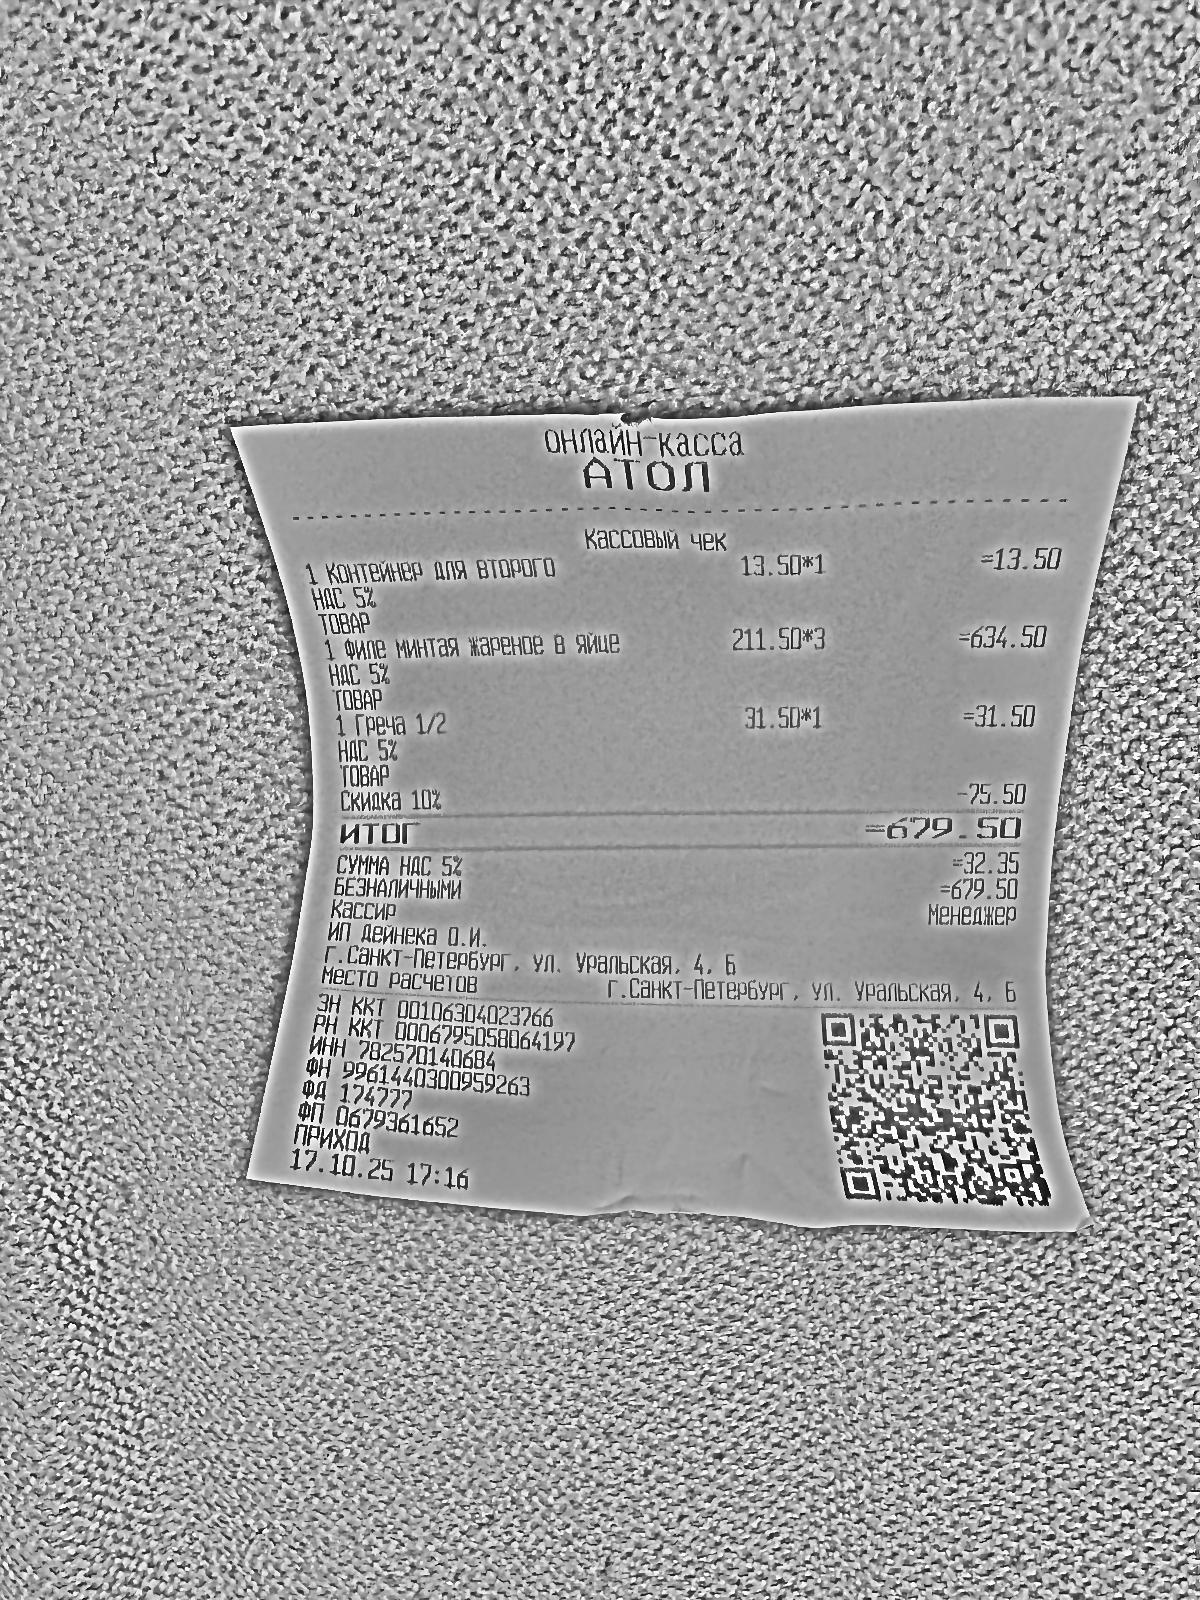
Продавец: ИП ДЕЙНЕКА О.И.
Дата: 17.10.25 17:16
Товары: Контейнер для второго; Филе минтая жареное в яйце; Греча 1/2
Количество: 1; 3; 1
Цена: 13.50; 211.50; 31.50
Сумма: 13.50; 634.50; 31.50
Итого: 679.50